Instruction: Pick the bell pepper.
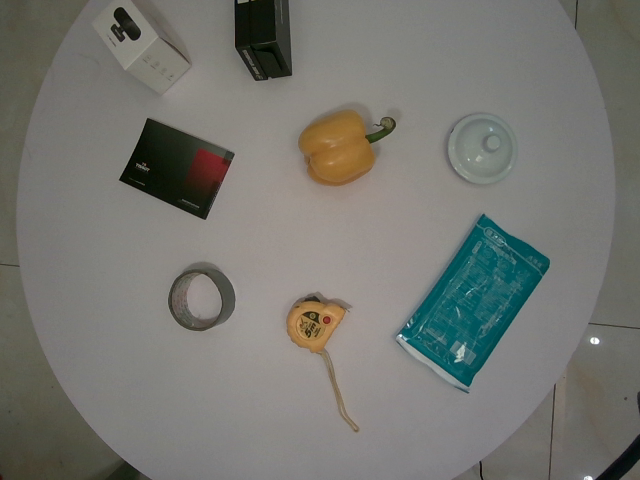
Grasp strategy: vertical